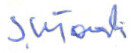
Signature of: stanisław kłosowski